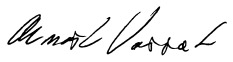
Signature of: arnošt vašíček